Question: What appears to be the issue?
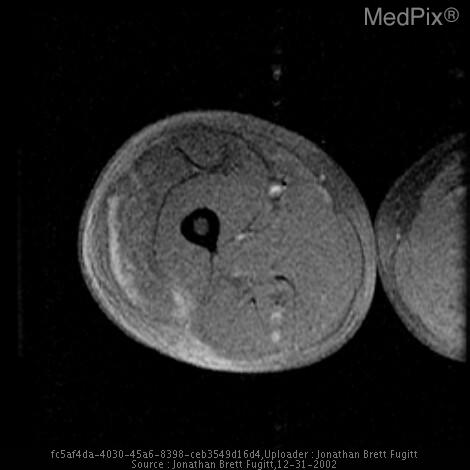
Answer: The findings suggest Severe edema of the deep fascia of the proximal quadriceps muscle group is seen on CT extending posteriorly to its insertion on the linea aspera.
Fat sat T2 axial imaging shows extensive edema in the deep facia of several muscles, the soft tissues, and the vastus intermedius/lateralis, and the tensor fascia lata.
Somewhat paradoxically, the fat sat gadolinium enhanced axial T1 images do not demonstrate enhancement of the fascia, perhaps do to its normal ligamentous character.. Myositis and fasciitis. The patient might have a history of 57 y/o diabetic male presents to ER with painful swollen right upper leg progressing over two days..